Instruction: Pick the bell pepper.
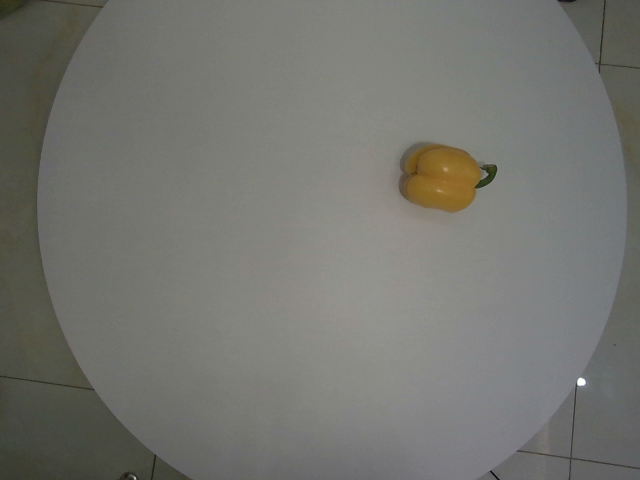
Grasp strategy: vertical